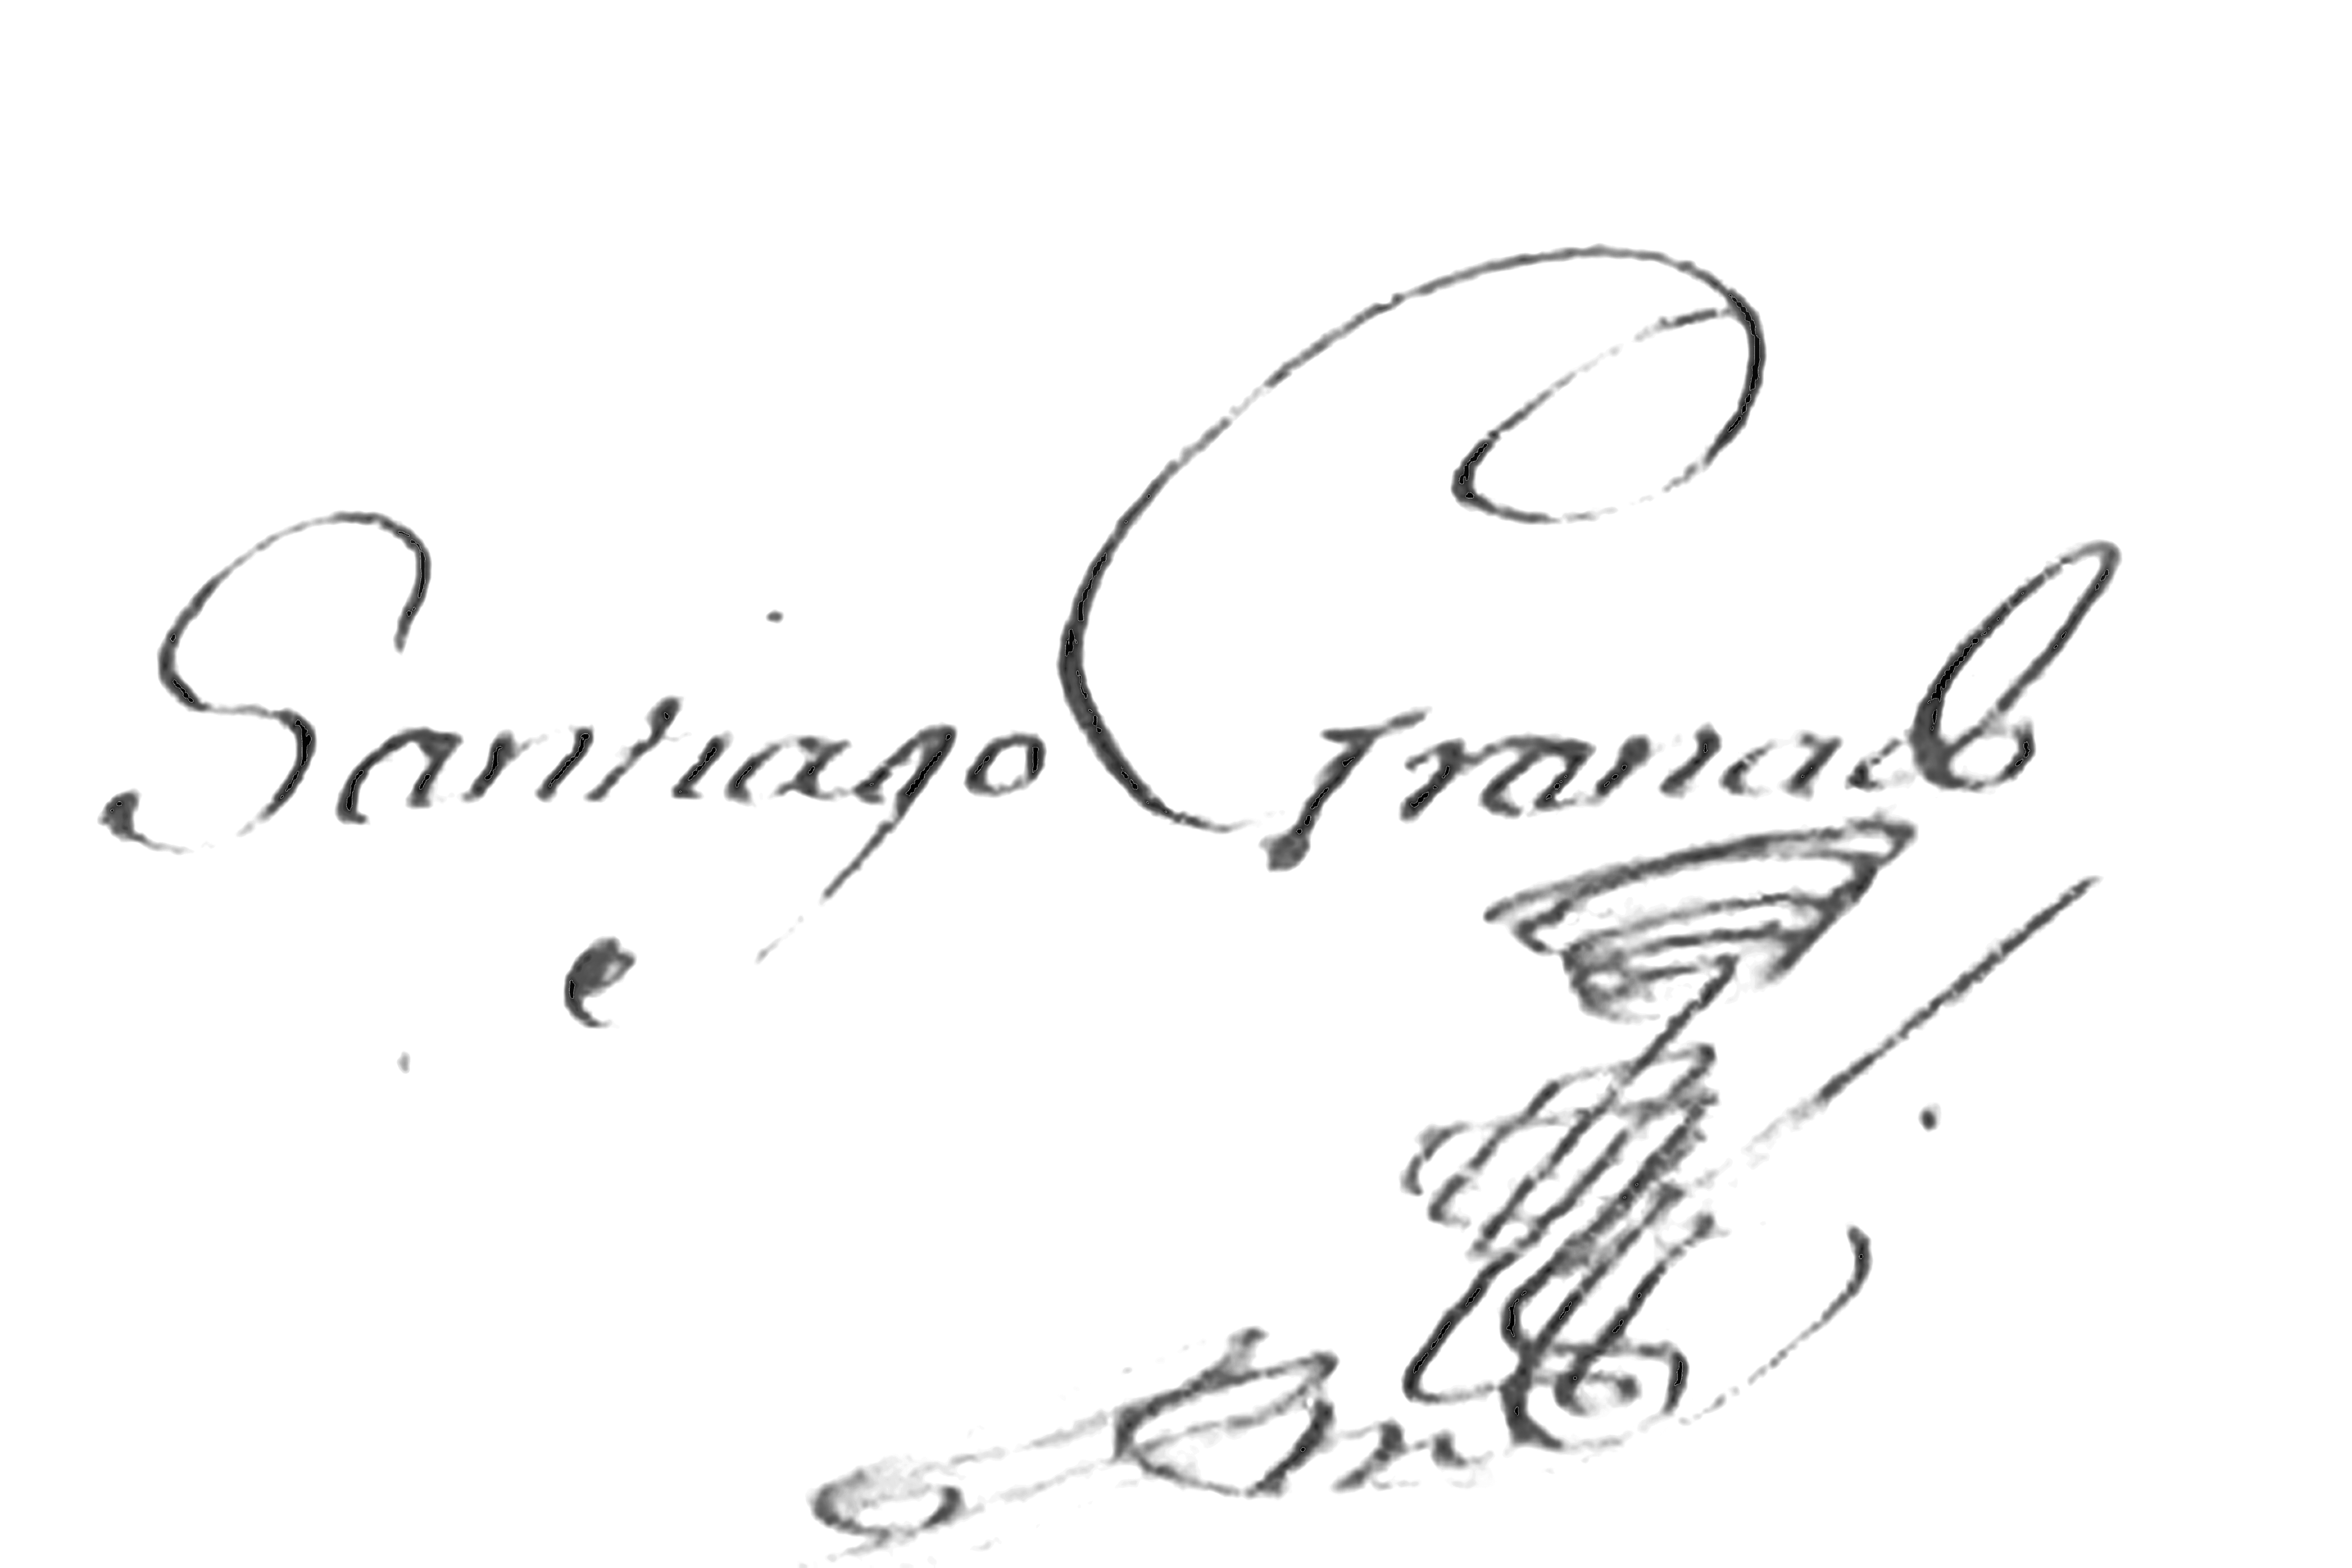
Signature of: santiago del granado 1st count of cotoca